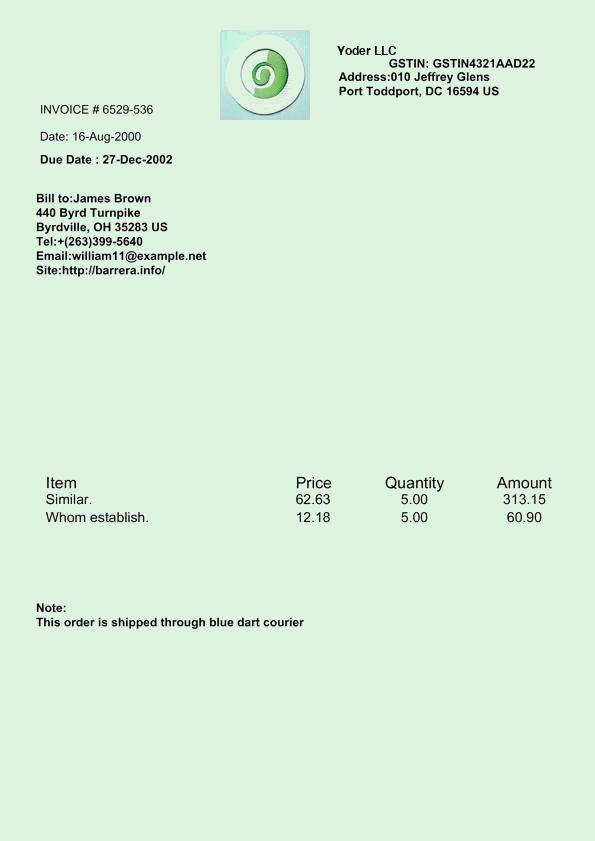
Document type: Invoice